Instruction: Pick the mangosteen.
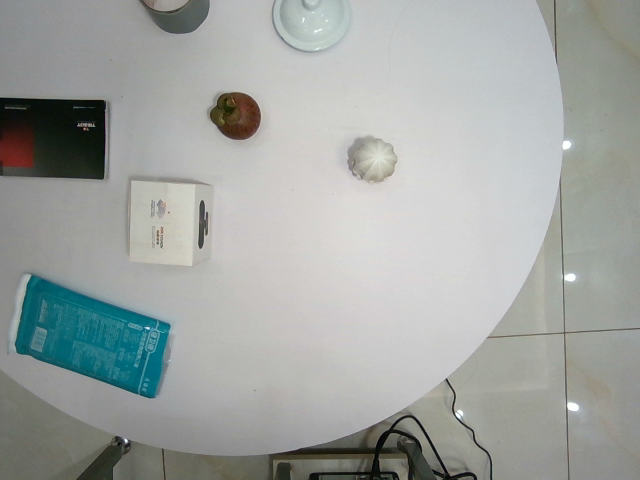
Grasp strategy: vertical